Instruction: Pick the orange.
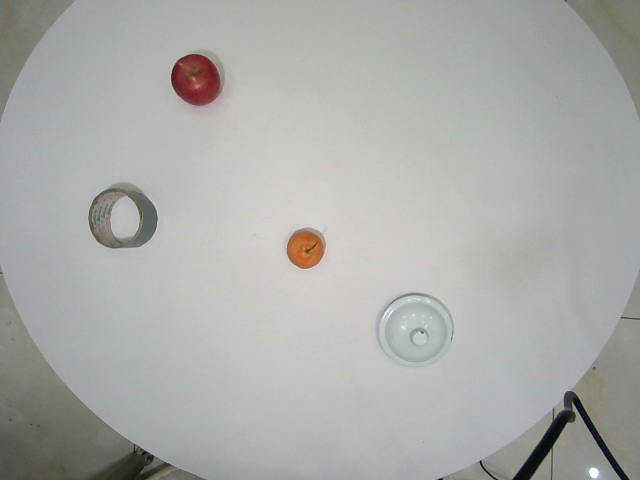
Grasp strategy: vertical